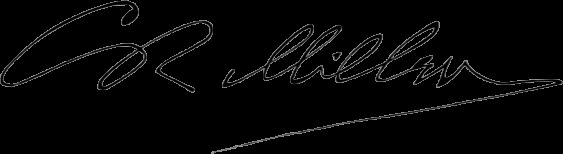
Signature of: charles ransom miller